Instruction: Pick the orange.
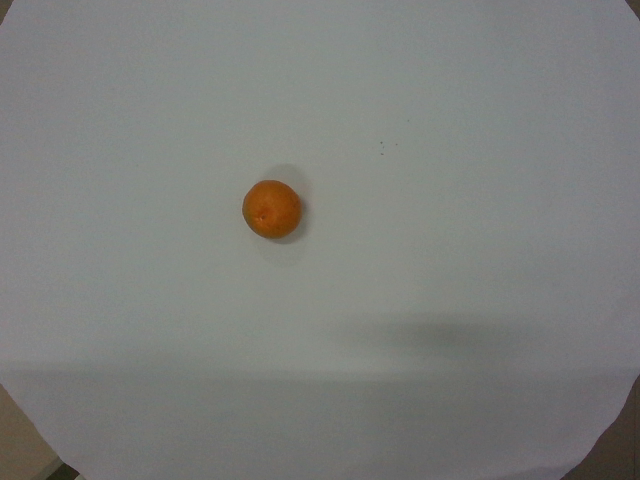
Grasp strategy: vertical